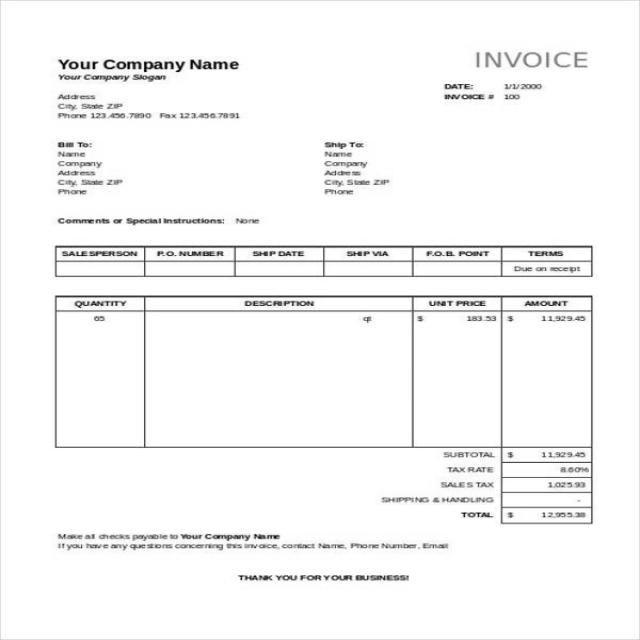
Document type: Invoice